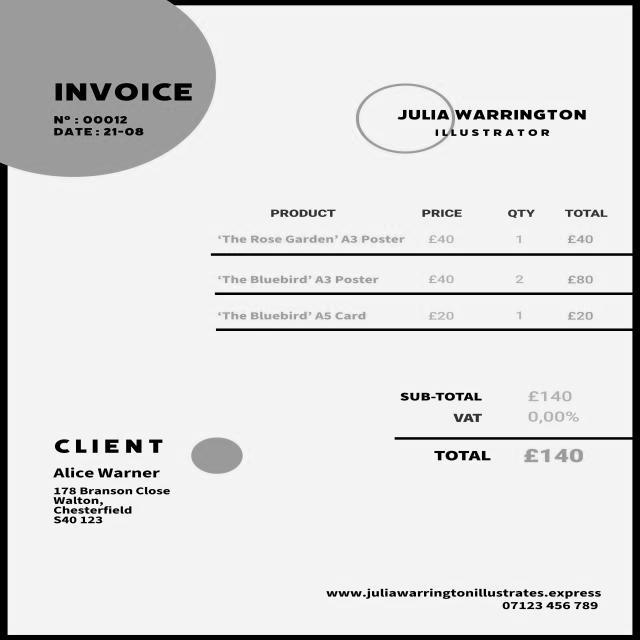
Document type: Invoice